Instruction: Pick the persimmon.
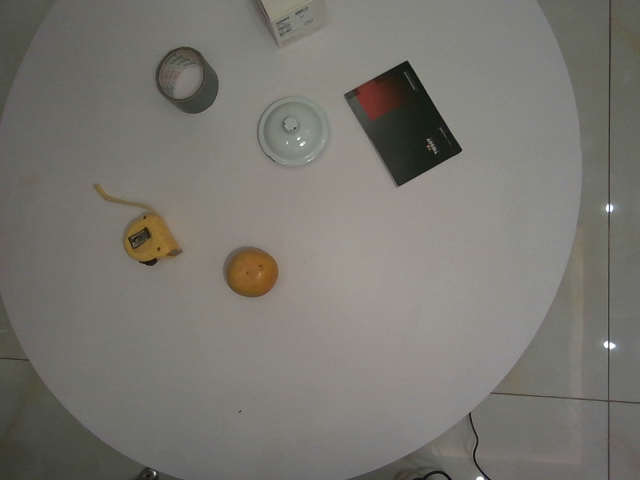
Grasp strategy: vertical